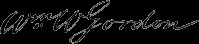
Signature of: william washington gordon ii